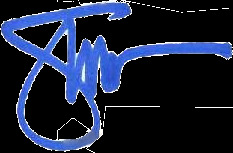
Signature of: stephen boyd